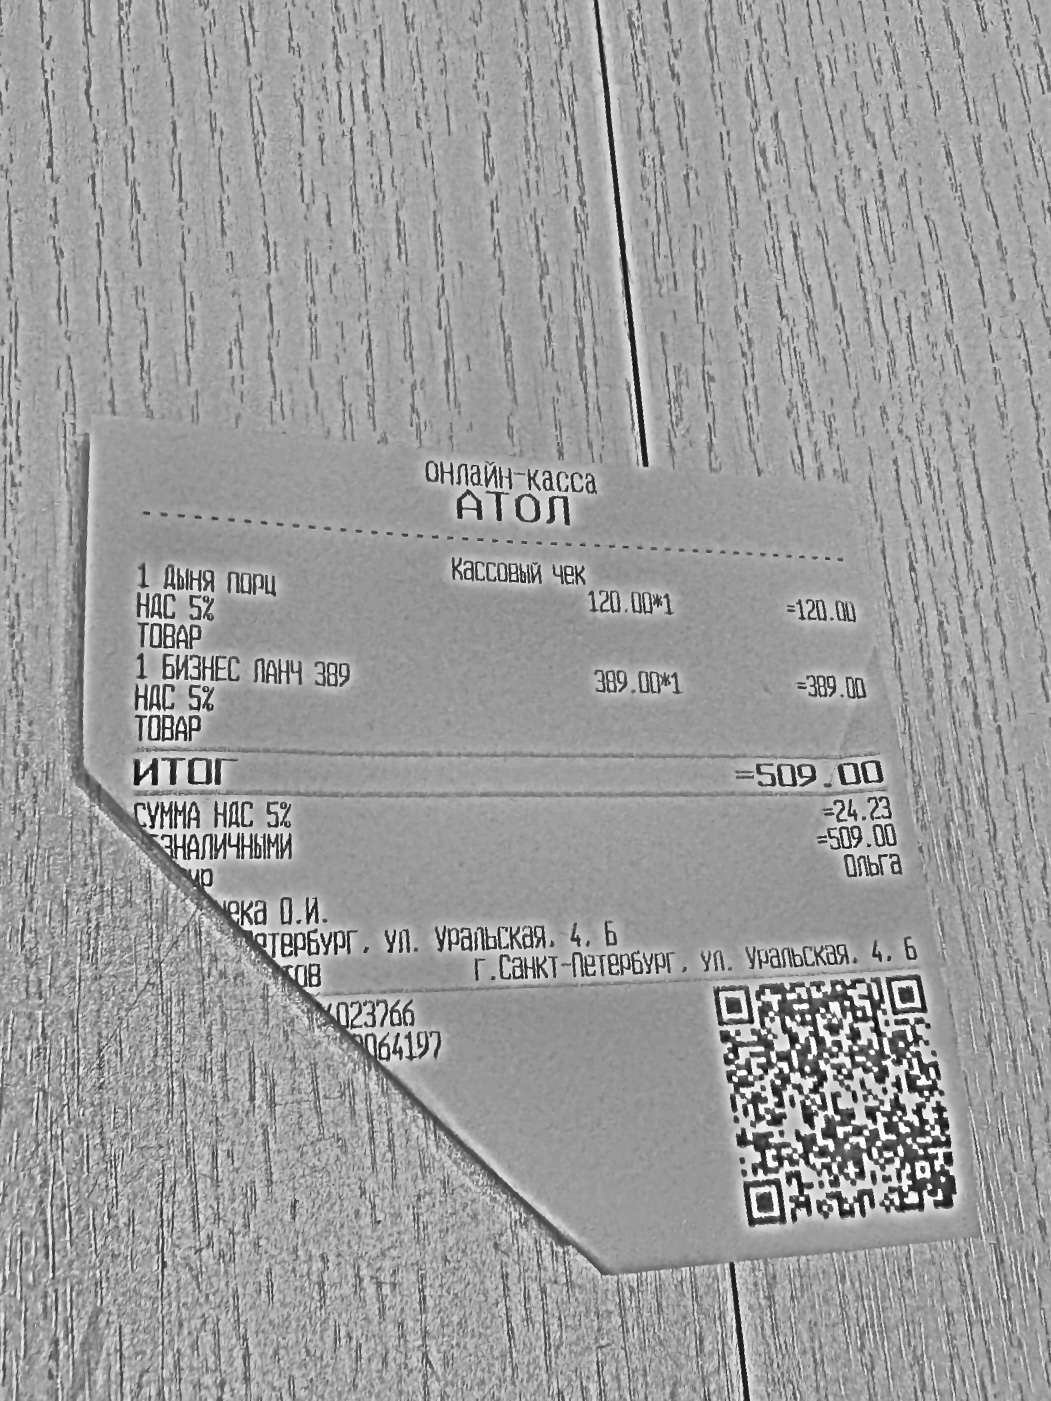
Продавец: ИП Дейнека О.И.
ИНН: не распознано
Дата: не распознано
Товары: 1 Дыня порц; 1 БИЗНЕС ЛАНЧ 389
Количество: 1; 1
Цена: 120.00; 389.00
Сумма: 120.00; 389.00
Итого: 509.00